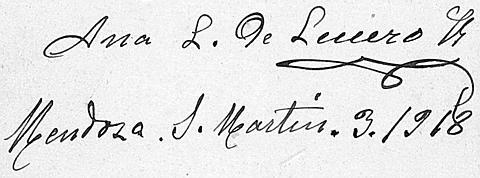
Signature of: anna larroucau laborde de lucero